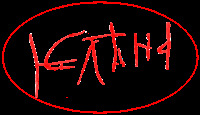
Signature of: helen of anjou